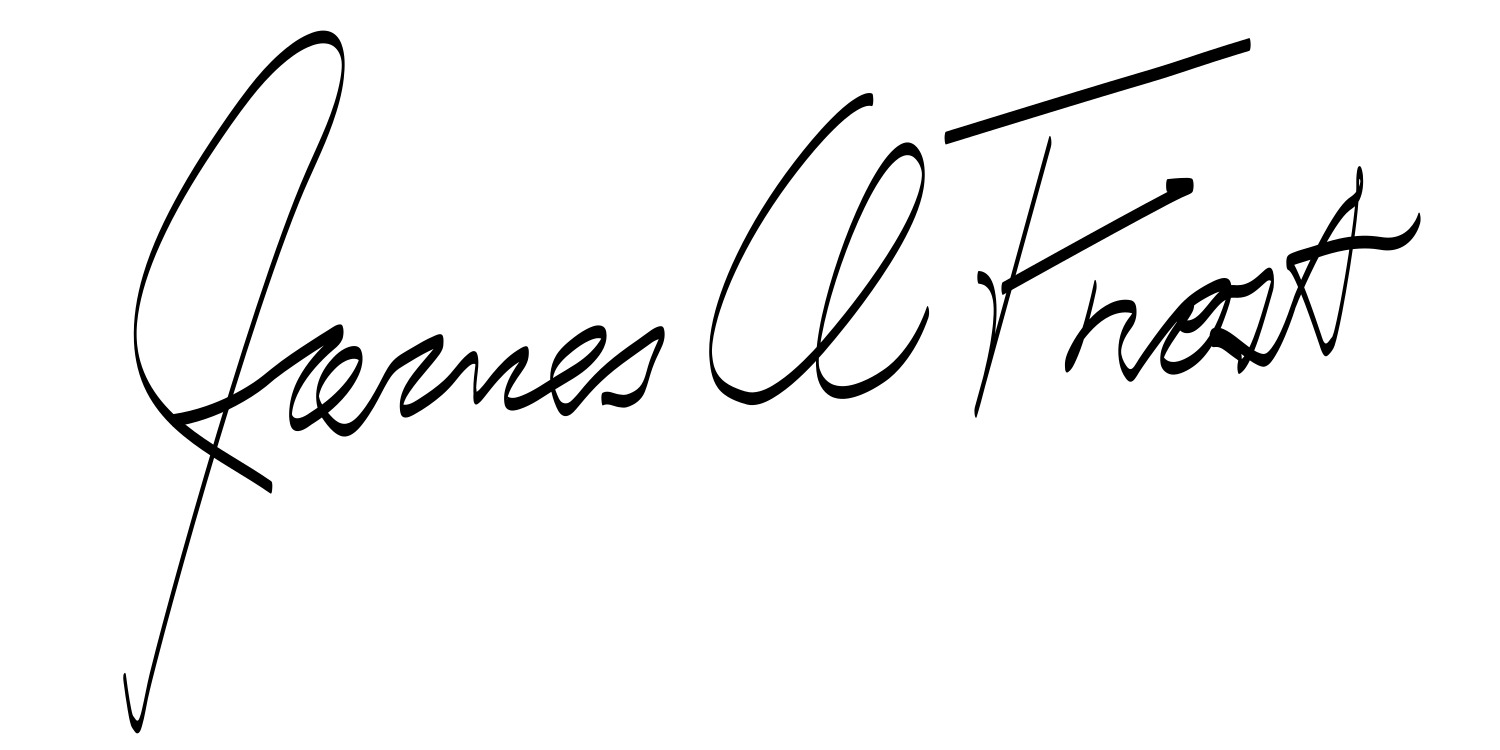
Signature of: james a frost